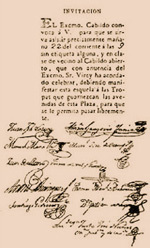
Signature of: felipe santiago cardoso